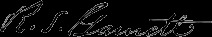
Signature of: robert selden garnett